Question: What is the main concern?
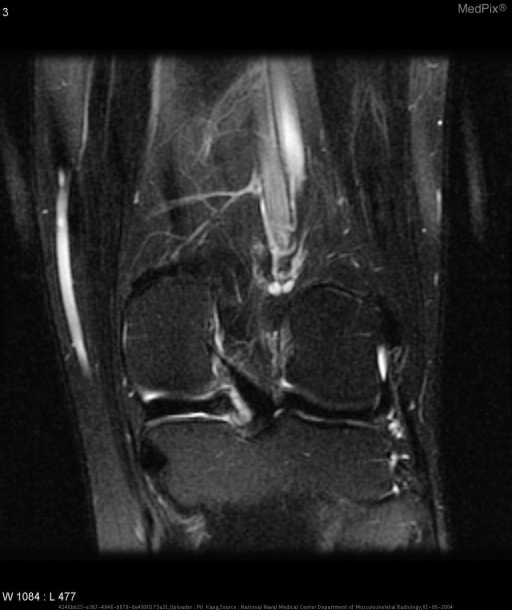
Answer: The findings suggest Within the substance of the posterior horn of the medial meniscus, there are two small lesions which demonstrate a low T1 and T2 signal rim with homogeneous high T1 signal equal to that of marrow fat which demonstrates decrease in signal on fat-saturation images.. Within the substance of the posterior horn of the medial meniscus, there are two small lesions which demonstrate a low T1 and T2 signal rim with homogeneous high T1 signal equal to that of marrow fat which demonstrates decrease in signal on T2 fast-spin echo with fat-saturation images.. The patient might have a history of 39 year-old male with chronic history of left lateral knee pain and locking..